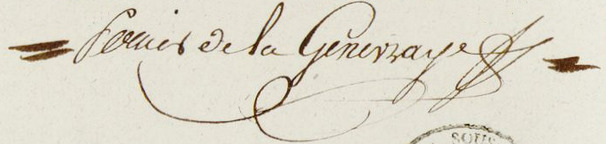
Signature of: achille perrier de la genevraye